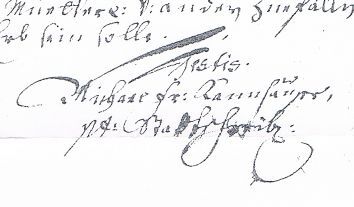
Signature of: michael kanhäuser